Question: What is the address or location of the property listed in the document?
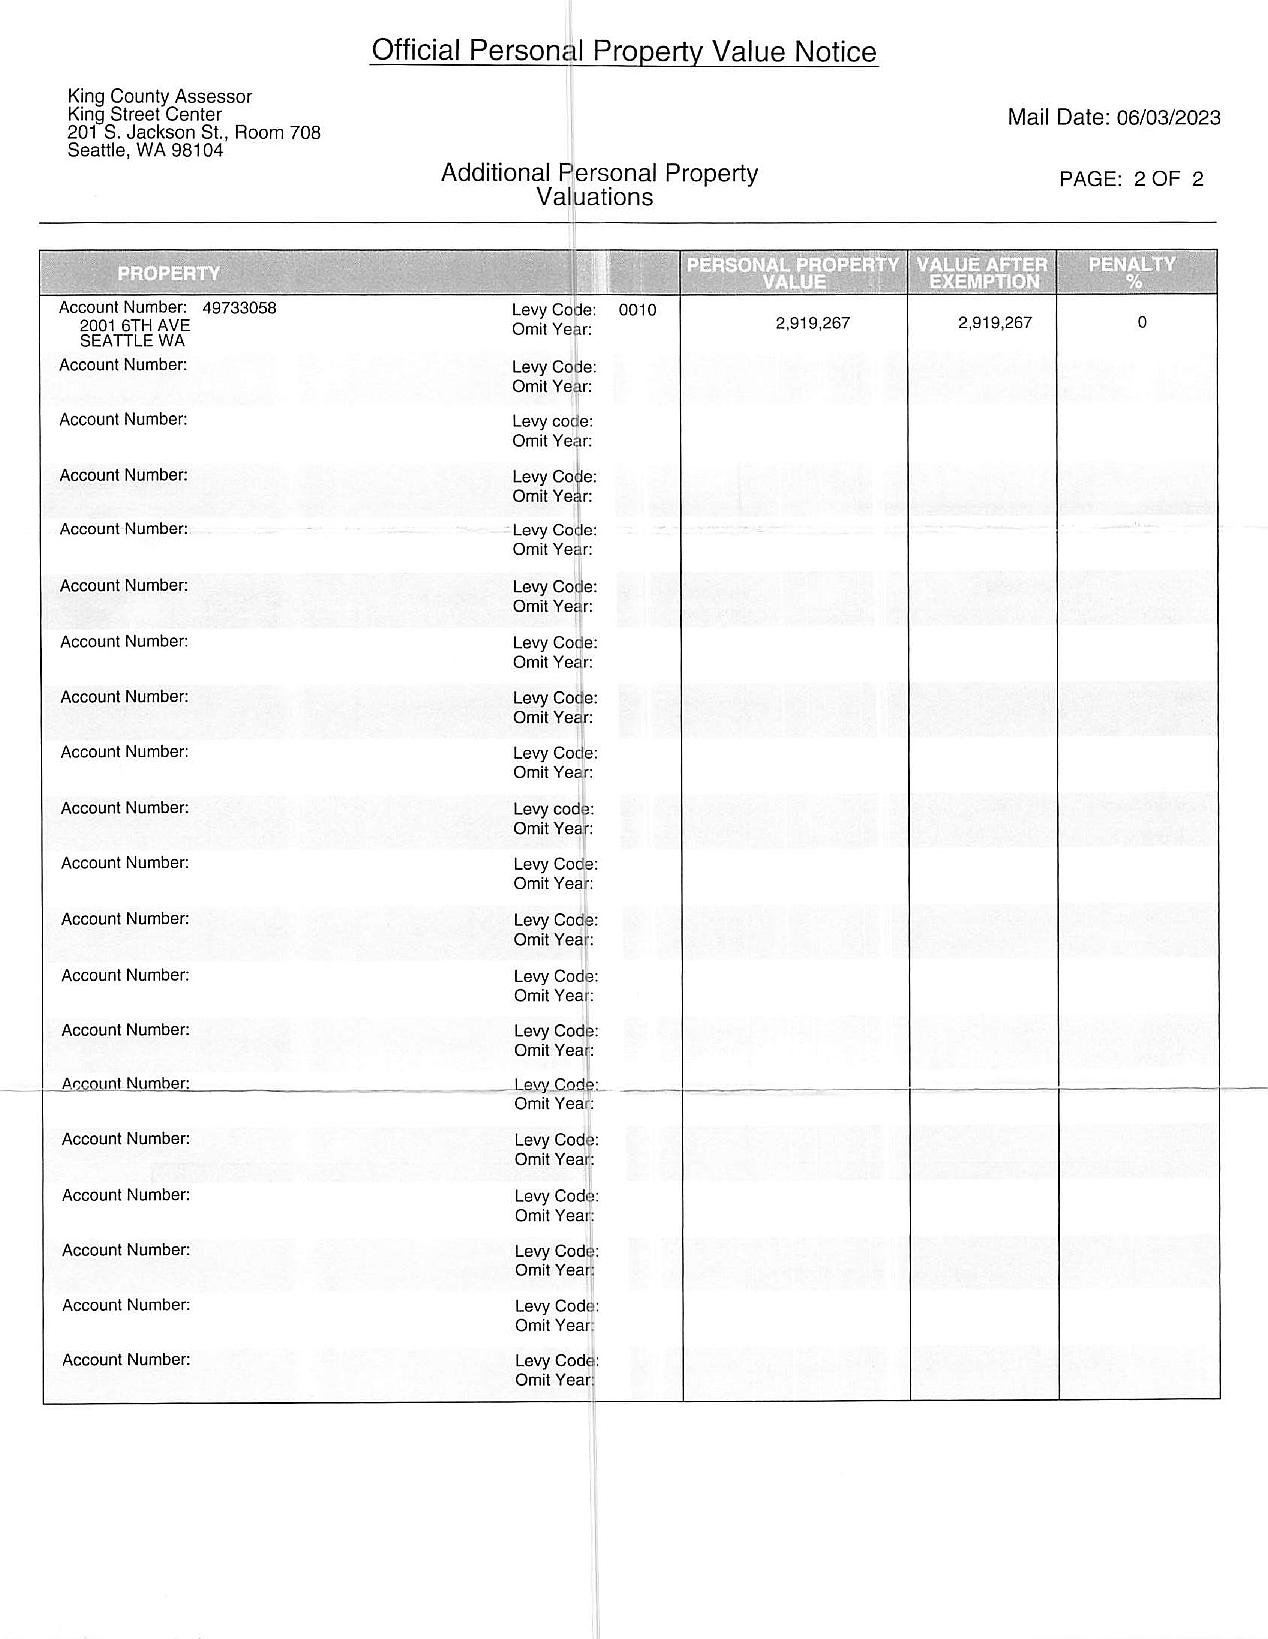
Answer: "2001 6TH AVE SEATTLE WA"